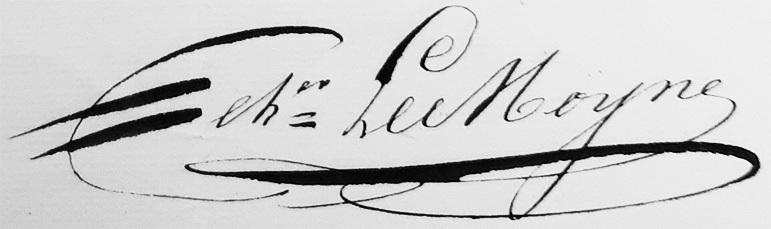
Signature of: auguste le moyne